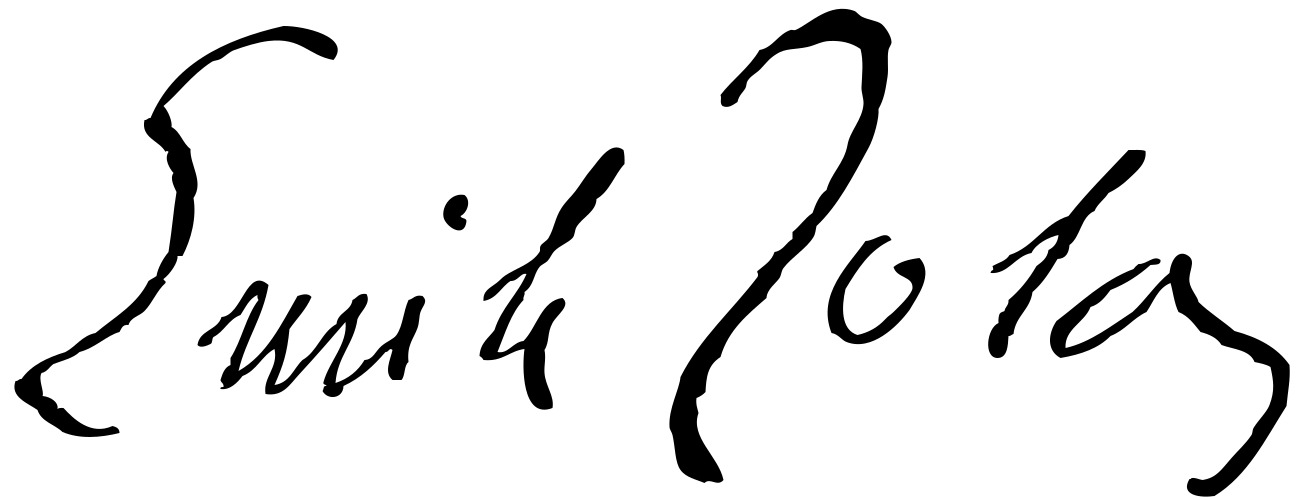
Signature of: émile zola